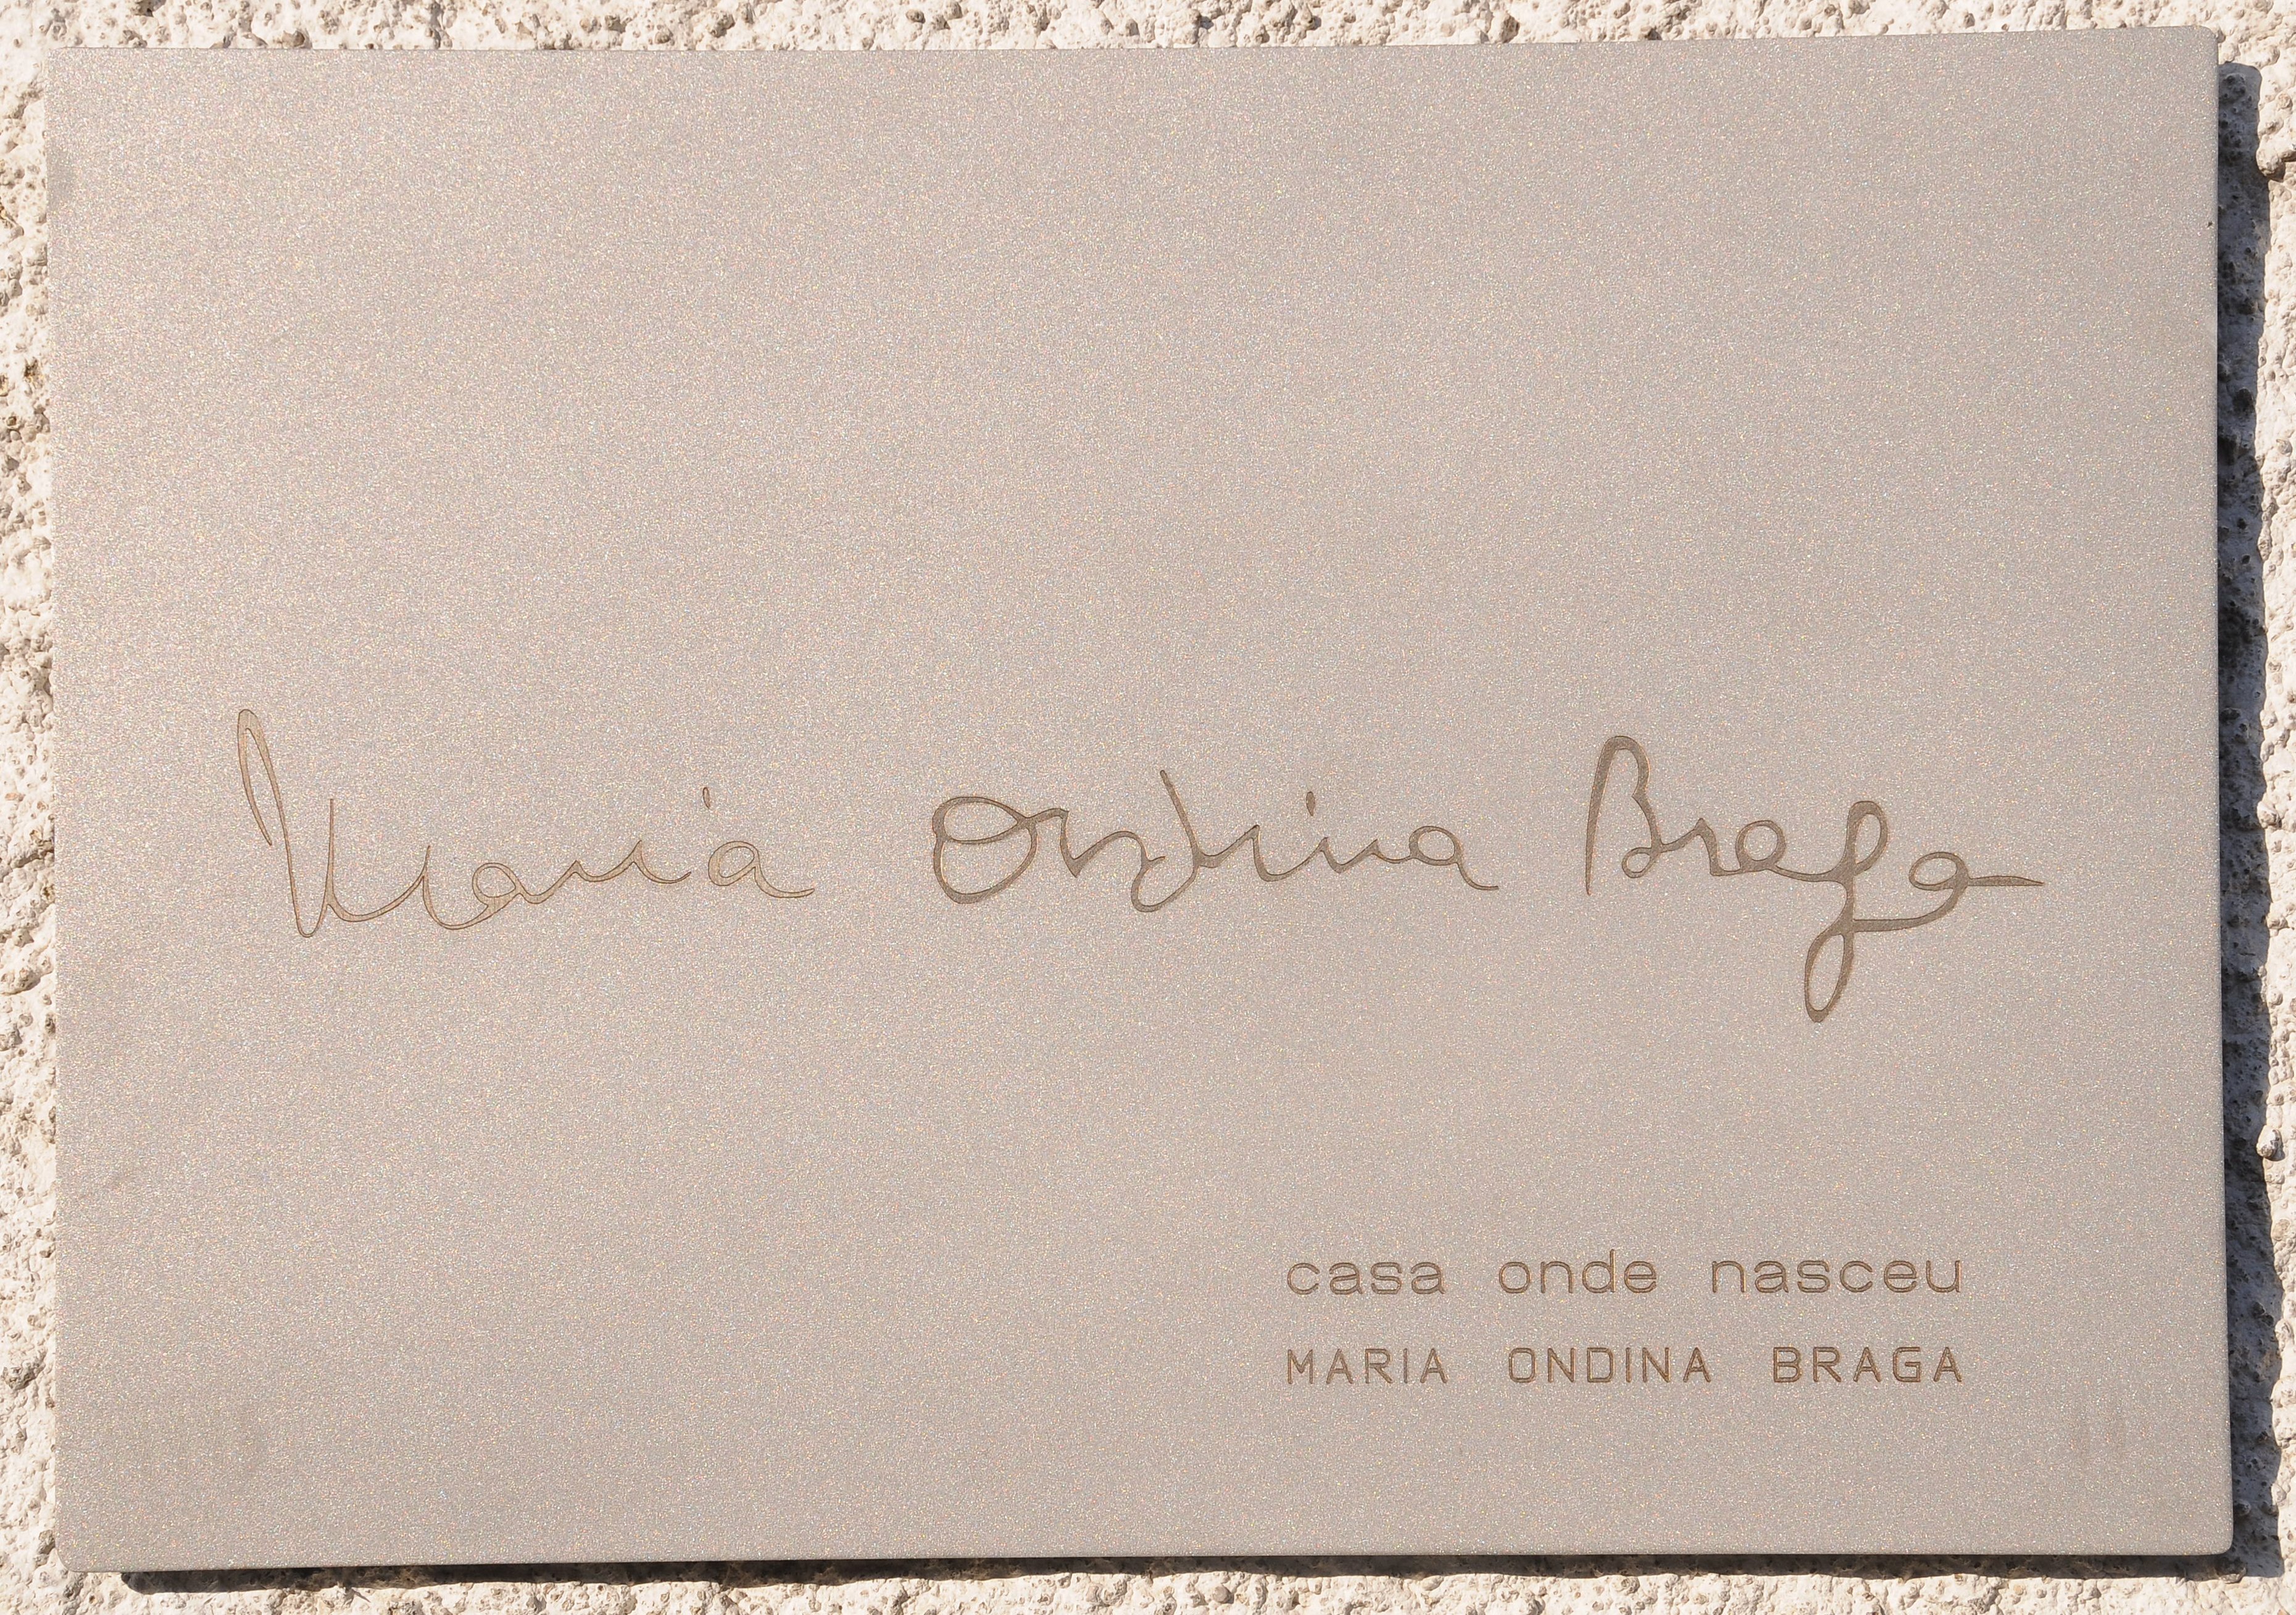
Signature of: maria ondina braga